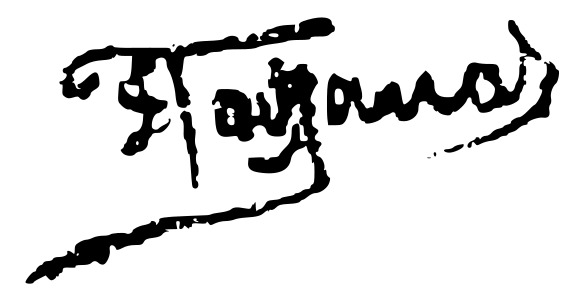
Signature of: yannis poulakas